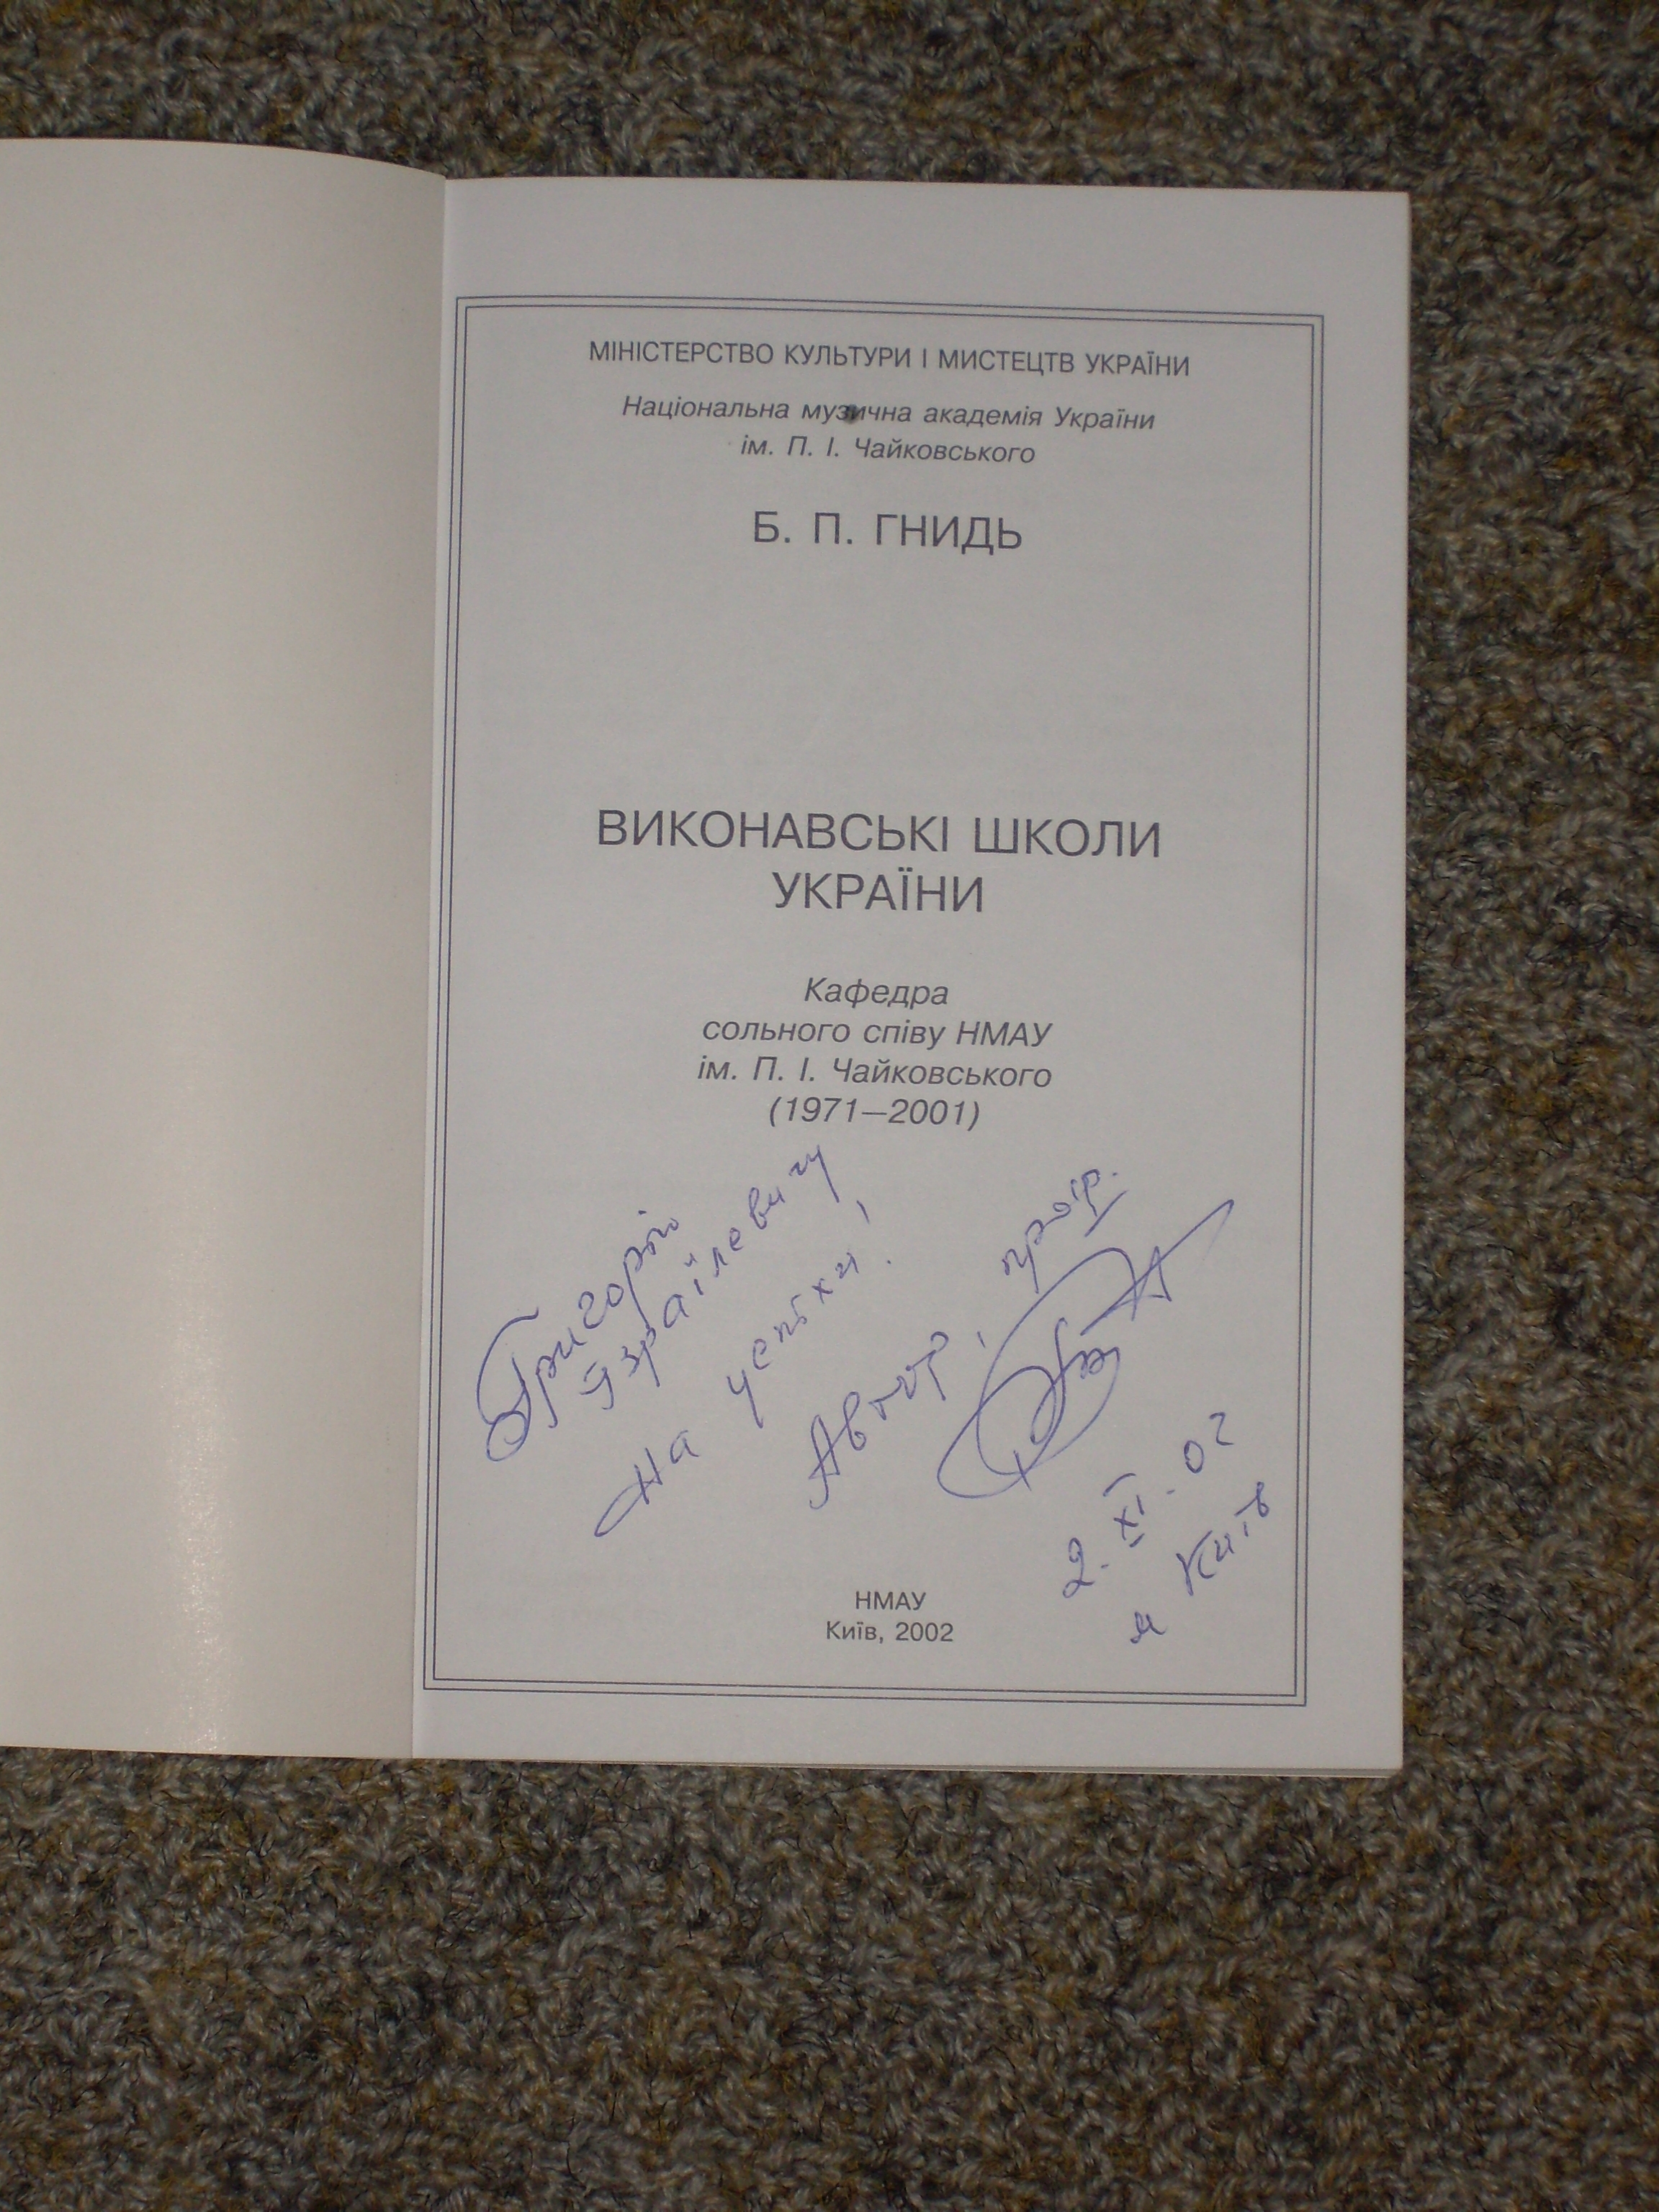
Signature of: q4140818